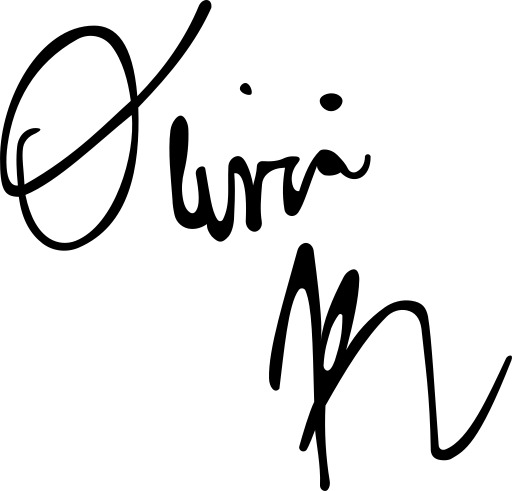
Signature of: olivia rodrigo